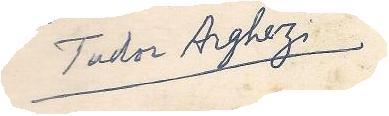
Signature of: tudor arghezi